Question: What might the diagnosis be?
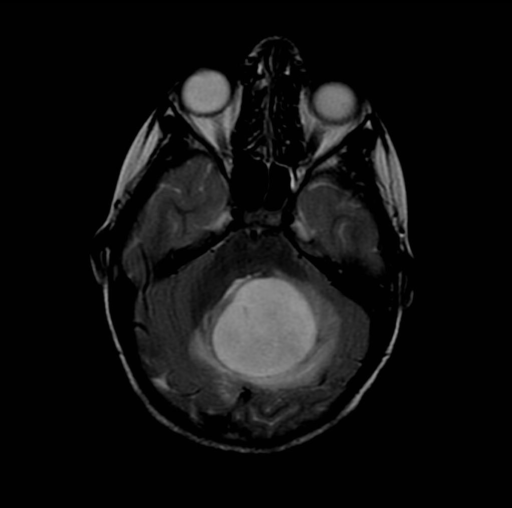
Answer: The possible diagnosis includes • Astrocytoma (pilocytic or fibrillary)
• Ependymoma
• Medulloblastoma.